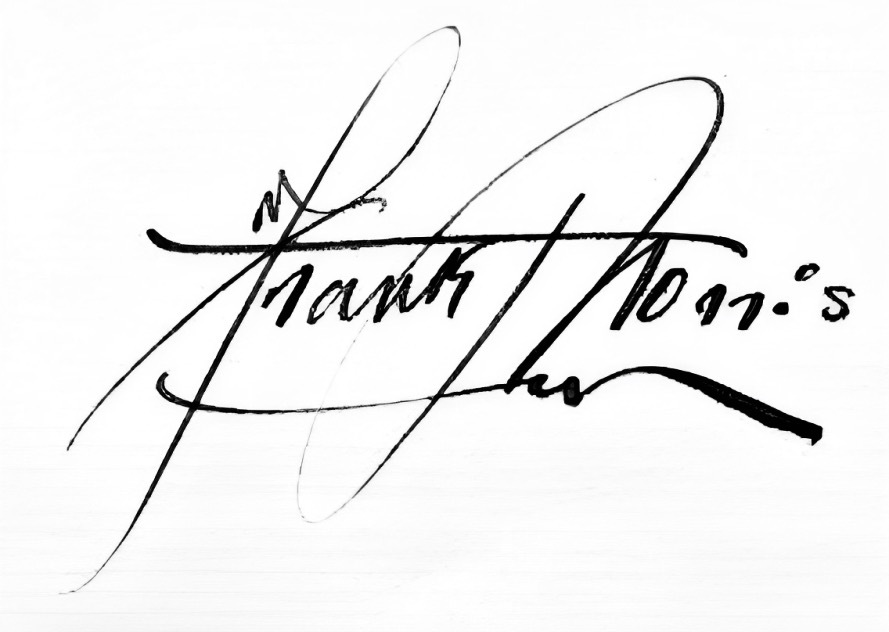
Signature of: frank norris